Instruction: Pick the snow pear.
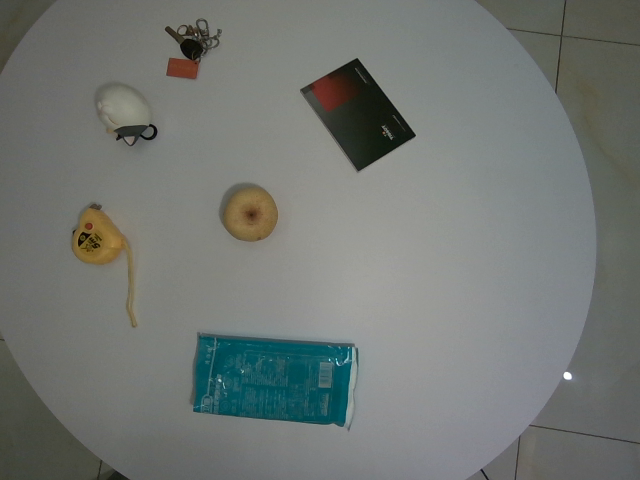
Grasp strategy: vertical